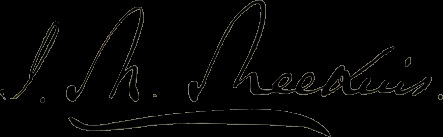
Signature of: isaac melson meekins